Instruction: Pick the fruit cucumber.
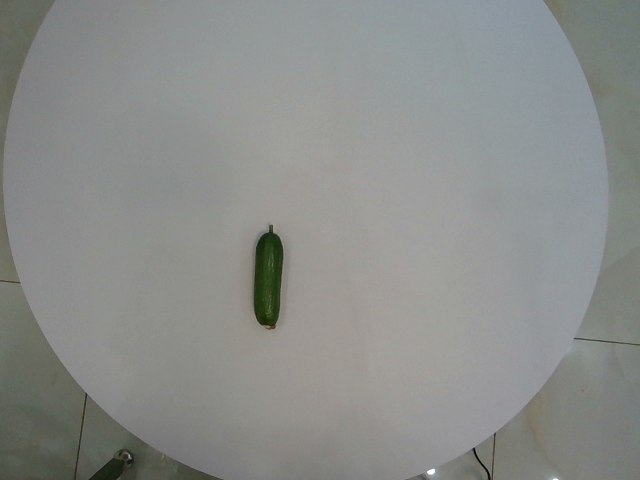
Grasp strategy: vertical